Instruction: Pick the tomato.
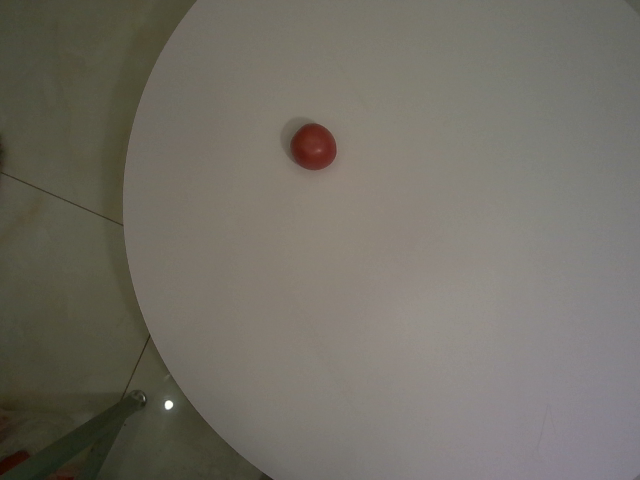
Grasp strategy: vertical